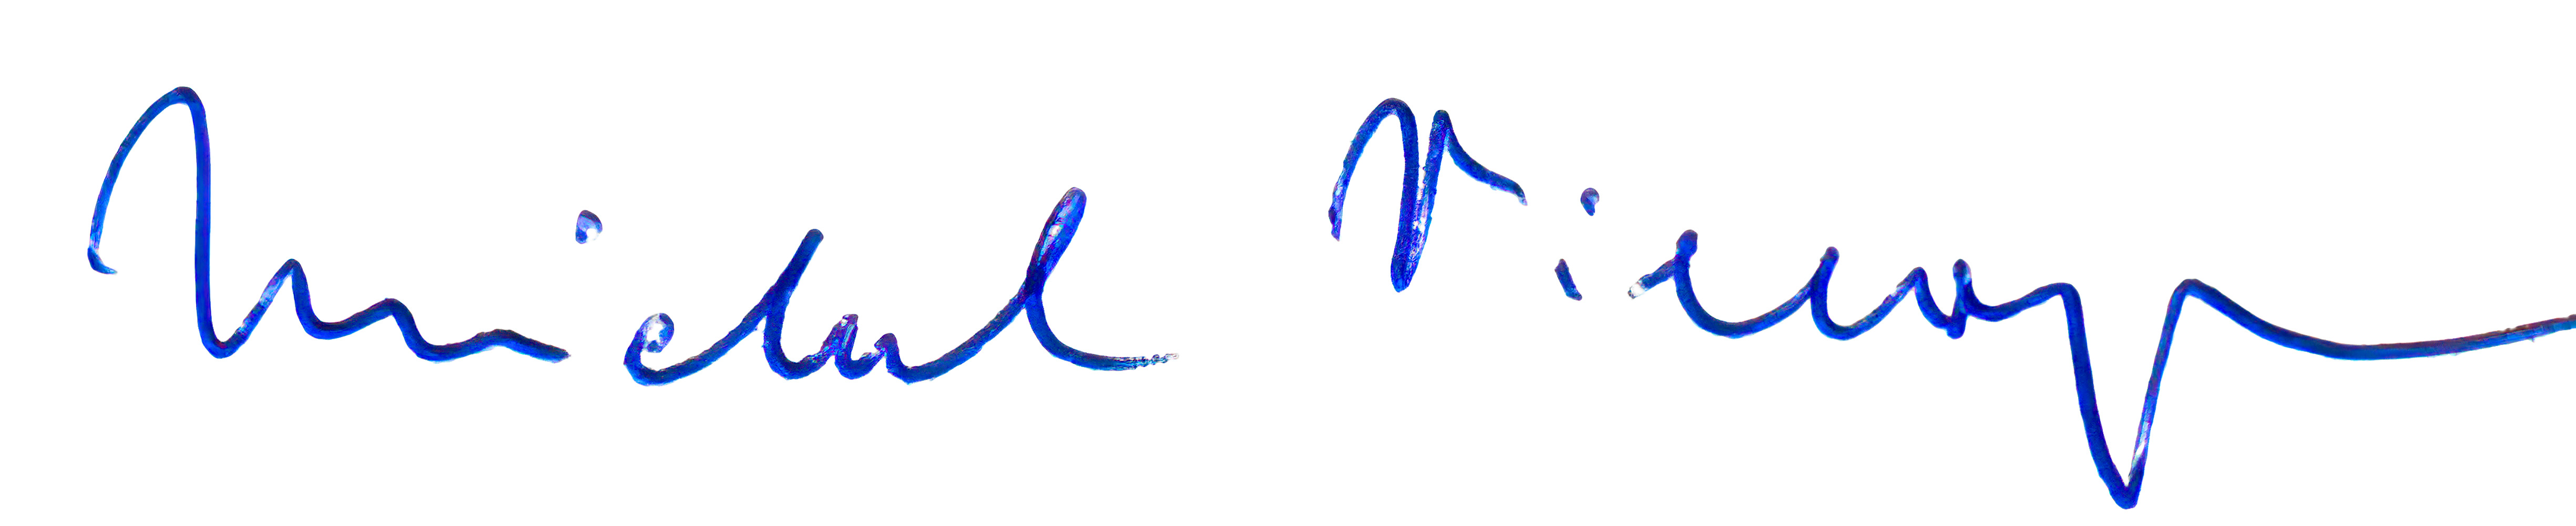
Signature of: michal viewegh